Question: What could the diagnosis suggest?
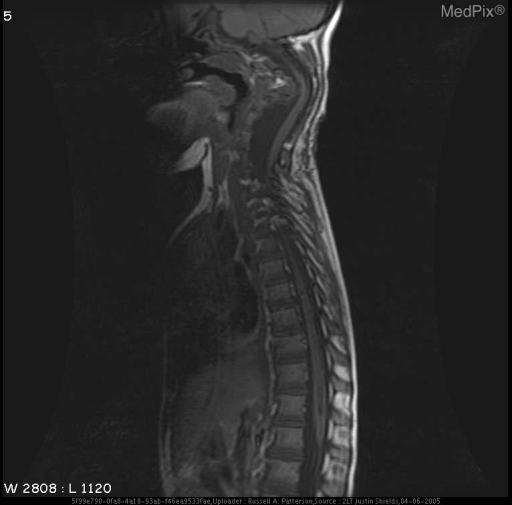
Answer: The possible diagnosis includes •  Neurofibromatosis 1.